Question: Which state is mentioned in the document?
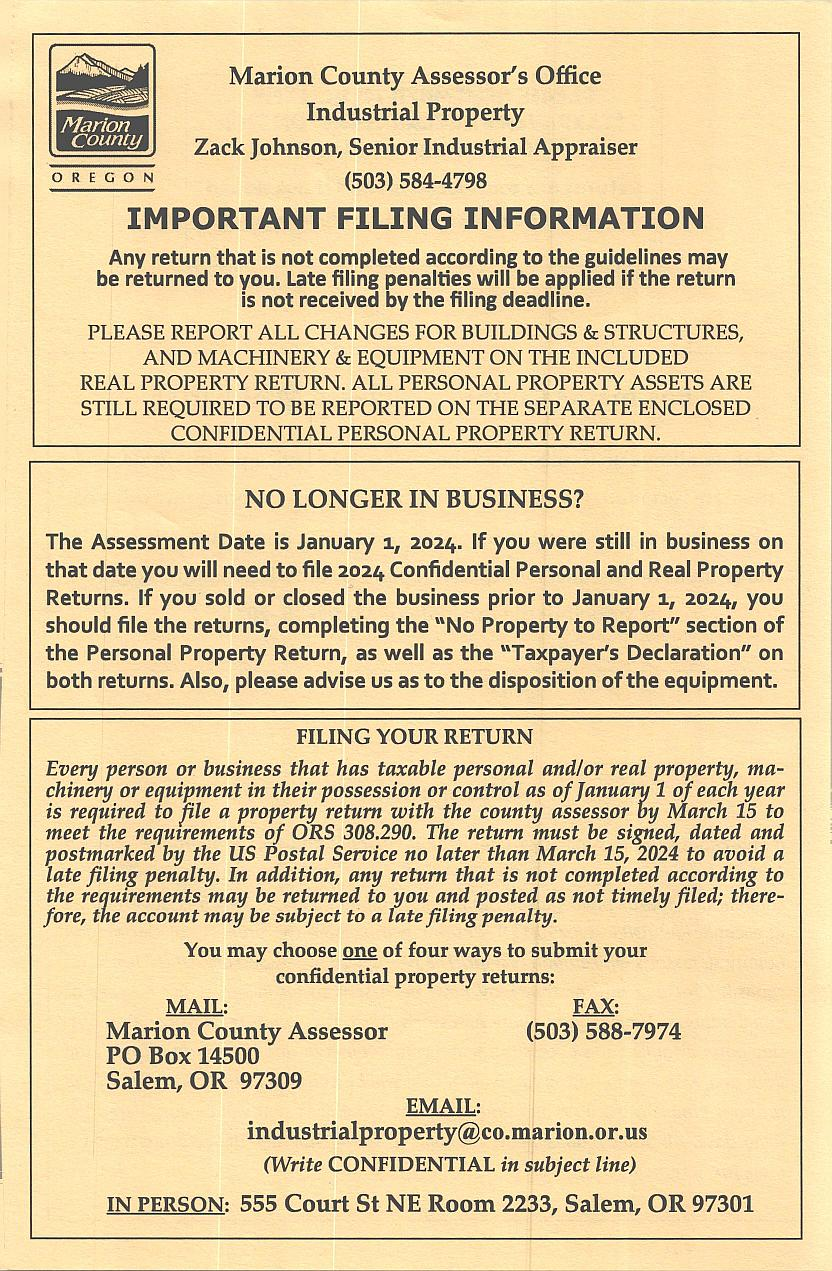
Answer: "OR"